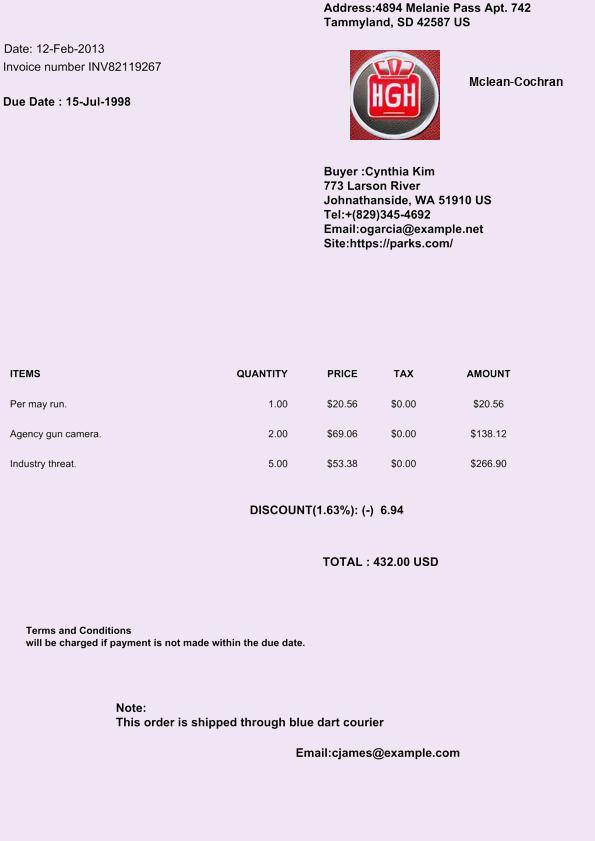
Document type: Invoice